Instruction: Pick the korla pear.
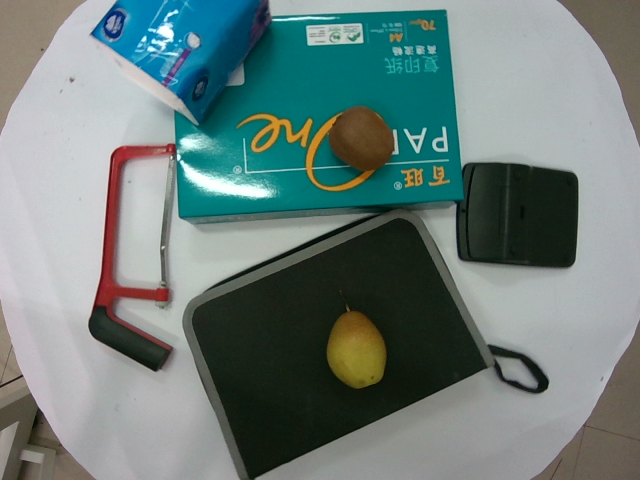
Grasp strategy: vertical